Question: Which state is mentioned in the document?
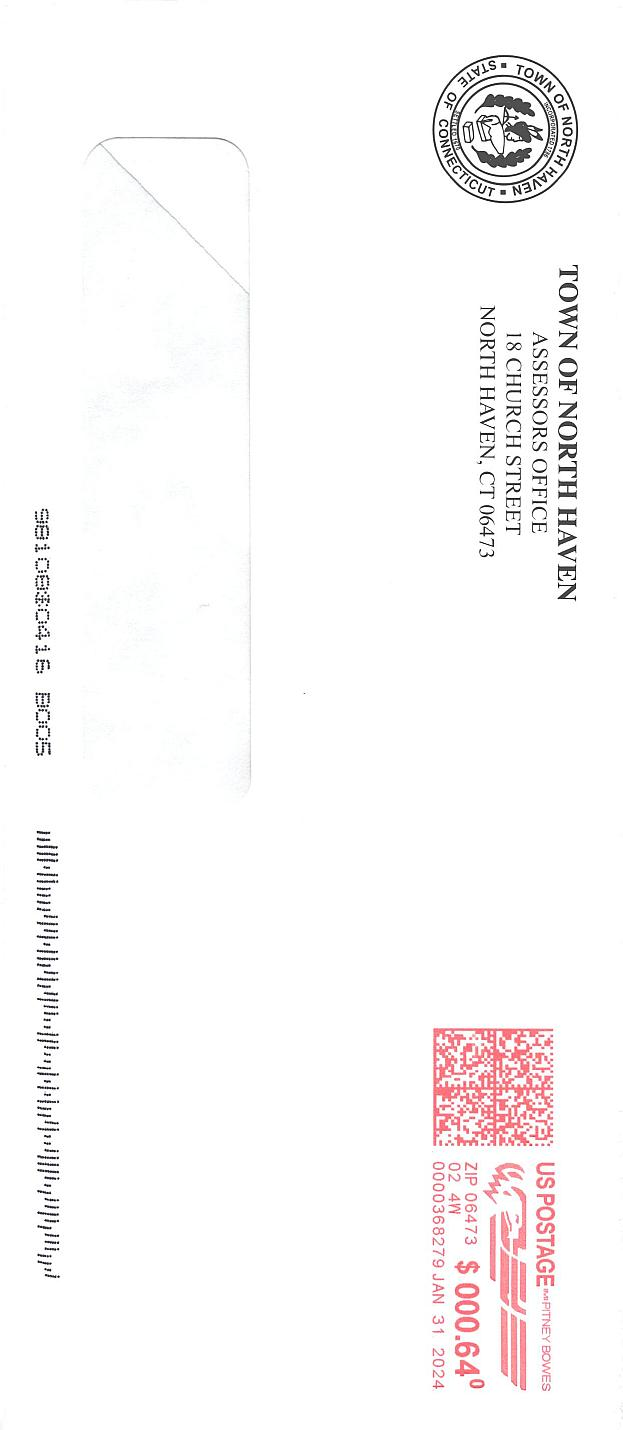
Answer: "Connecticut"